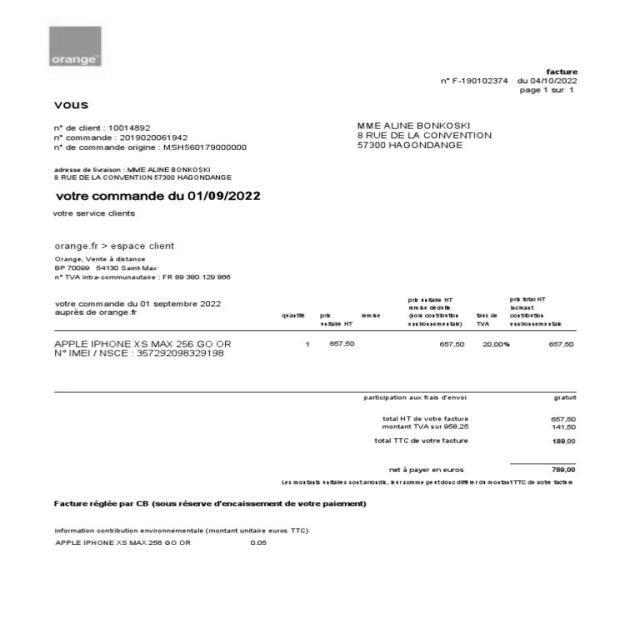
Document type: Invoice